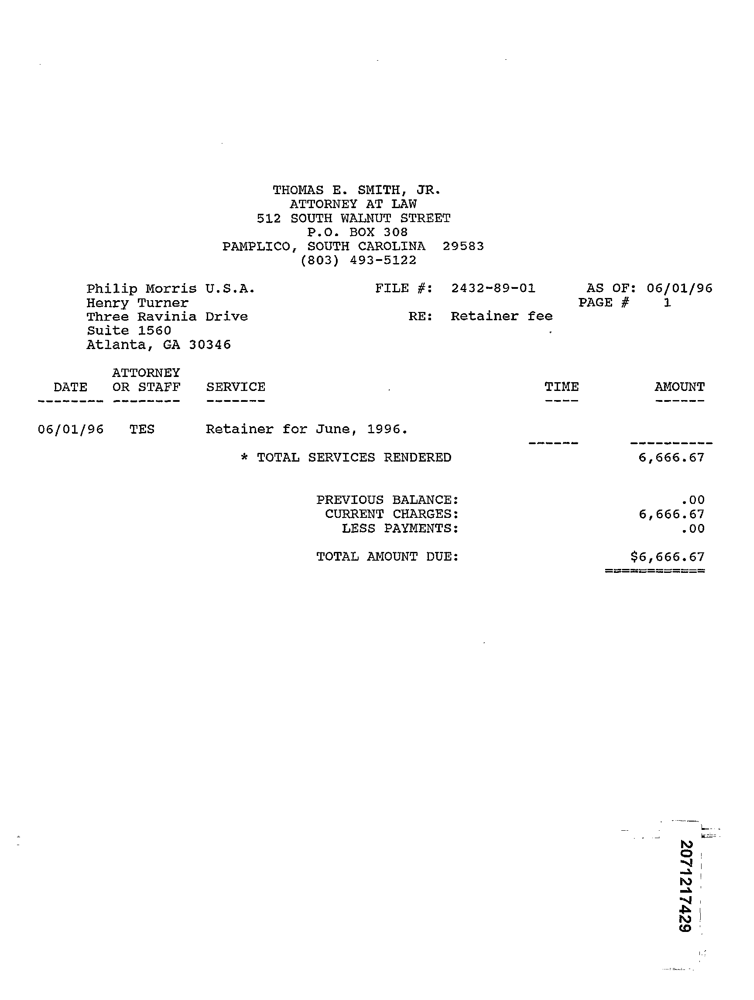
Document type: Invoice